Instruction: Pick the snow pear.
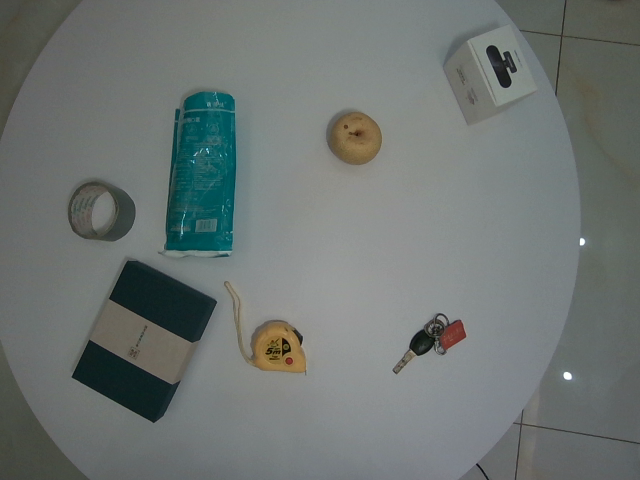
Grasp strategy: vertical